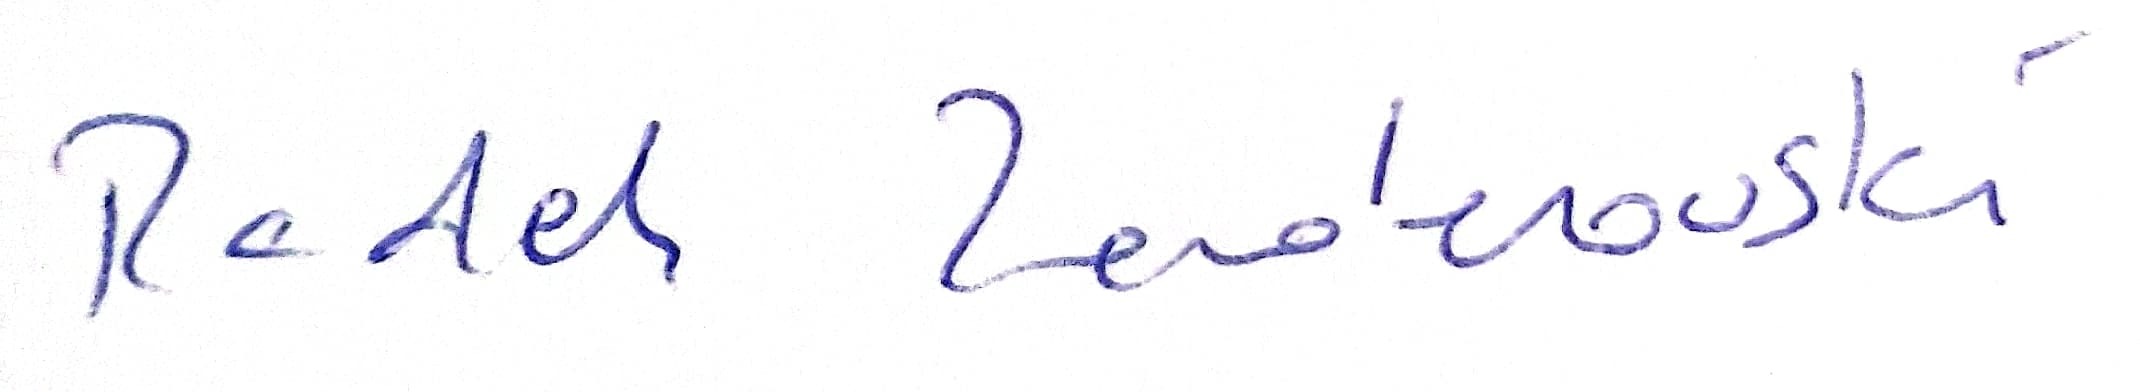
Signature of: radosław zenderowski